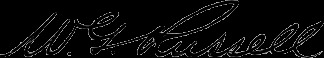
Signature of: william goodwin russell